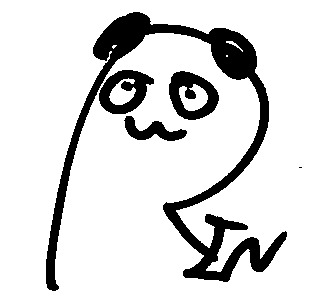
Signature of: rin suzune